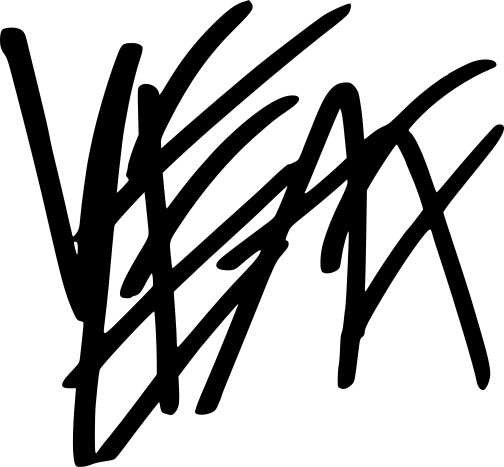
Signature of: yeat